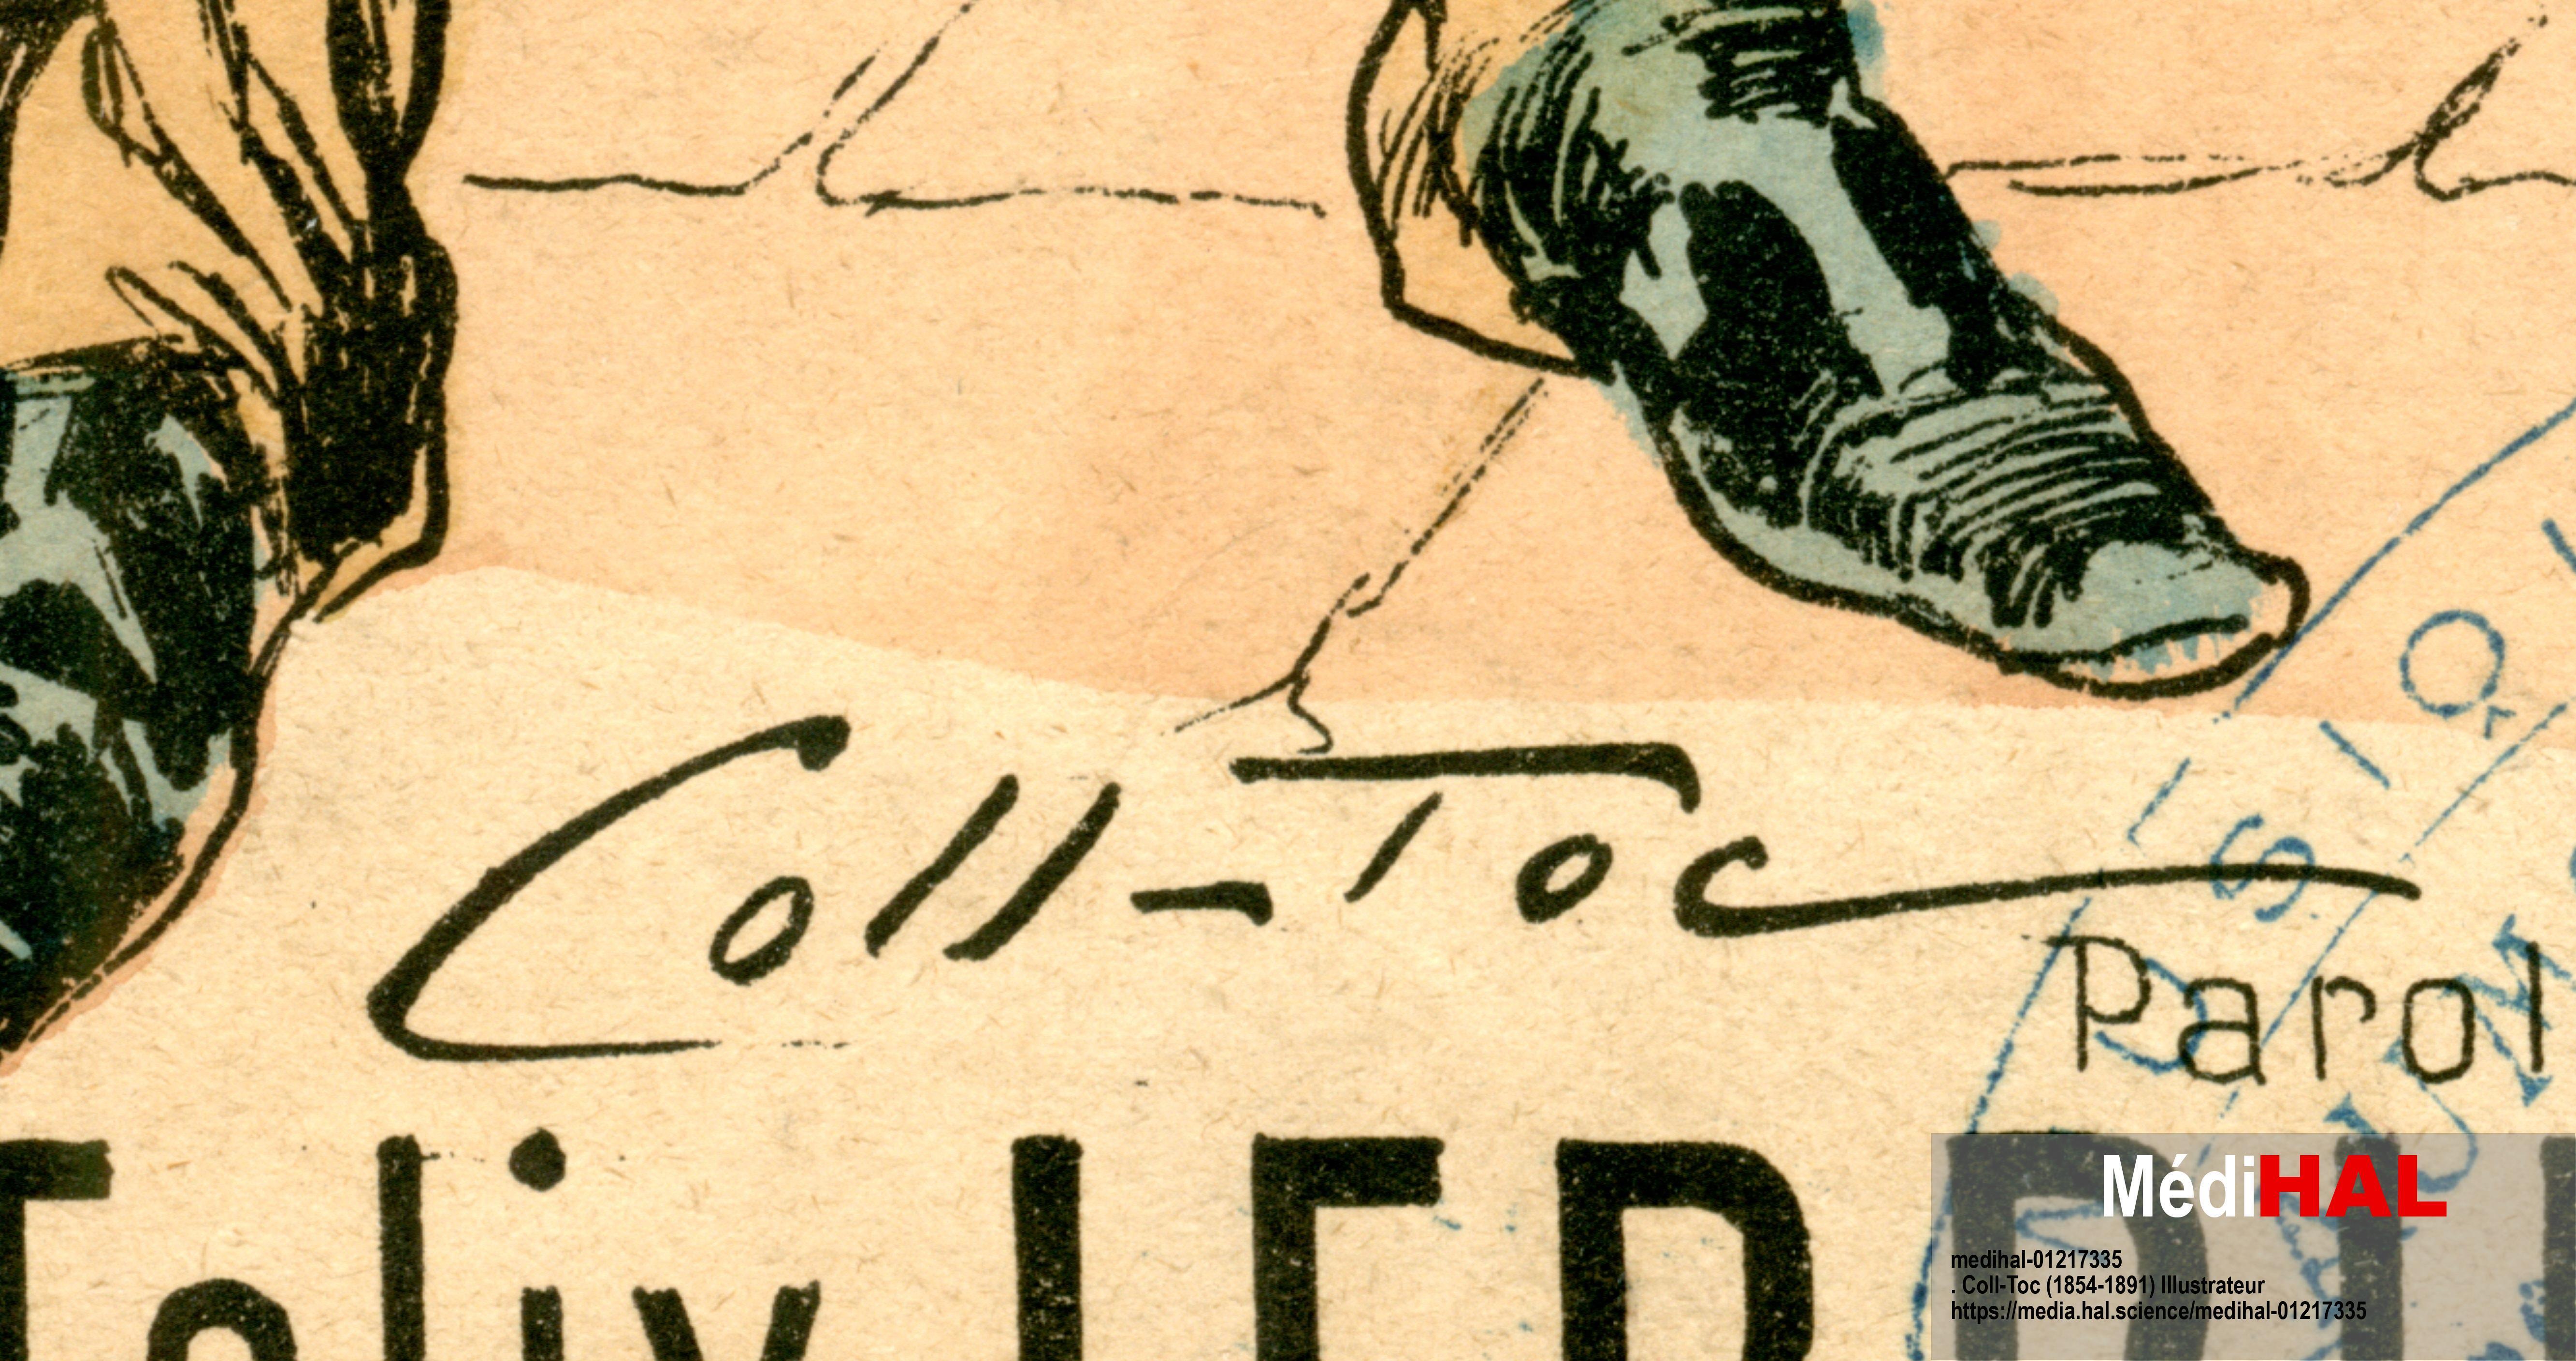
Signature of: coll toc